Question: Talk about the condition:
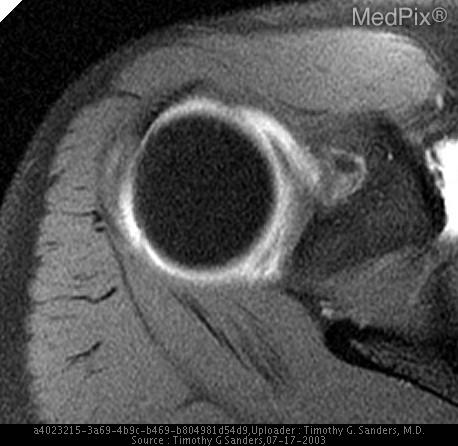
Answer: The disease is discussed as: SLAP stands for Superior Labrum from Anterior-to-Posterior, (relative to the biceps tendon anchor).

There are four types of SLAP tears. In type I lesions consist of a frayed and degenerative superior labrum with a normal biceps tendon anchor. Type II lesions demonstrate detachment of the superior labrum and biceps anchor and  may also be associated with anterior glenohumeral joint dislocation and anterior instability. SLAP types I and II may be difficult to separate on MRI, depending on the technique used for diagnosis.  Type III lesions involve a bucket-handle tear of the superior labrum (a vertical tear through a meniscoid-like superior labrum) without extension into the biceps tendon.  The biceps anchor is stable and the remaining labrum is intact. Type IV lesions also involve a bucket-handle tear associated with a meniscoid-type superior labrum, but in this case with extension into the biceps tendon. The biceps anchor and the superior labrum are well attached. A partially torn biceps tendon may displace the superior labral flap into the joint. A complex SLAP lesion may consist of a combination of two or more types, usually type II and type IV.

Possible mechanisms of injury include a fall on the outstretched abducted arm with associated superior joint compression and a proximal subluxation force or a sudden contraction of the biceps tendon, which avulses the superior labrum. Repetitive stress acting through the biceps tendon or instability of the glenohumeral joint may also produce SLAP lesions.

Treatment of SLAP lesions is based on the type of labral lesion present. A type I SLAP lesion is treated with arthroscopic debridement of the degenerative labrum. Treatment of a type II SLAP lesion (which involves detachment of the superior labrum and biceps anchor) addresses the avulsed labrum and reattachment of the detached biceps anchor to the superior glenoid. A suture anchor technique, for example, may be used for a type II SLAP tear.